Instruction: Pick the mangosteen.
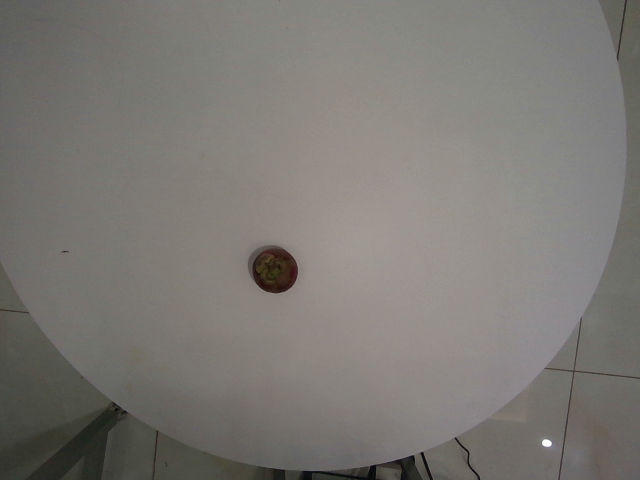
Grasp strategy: vertical